Question: What was observed in the imaging?
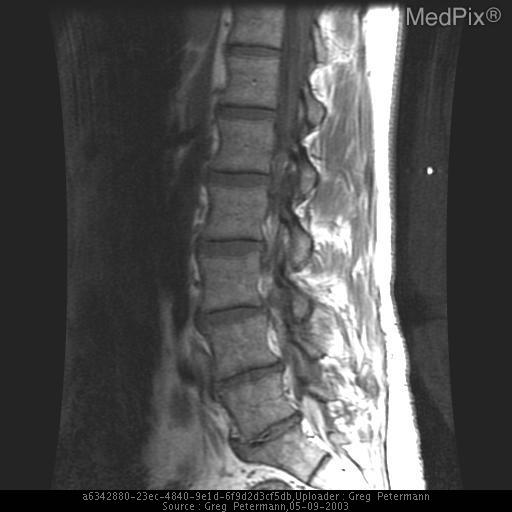
Answer: The imaging shows non enhancing cystic lesion, hypointense signal on T1 and hyperintense on T2 adjacent to a degenerative facet multiple MRI images showing nonenhancing cystic mass adjacent to degenerative facets.